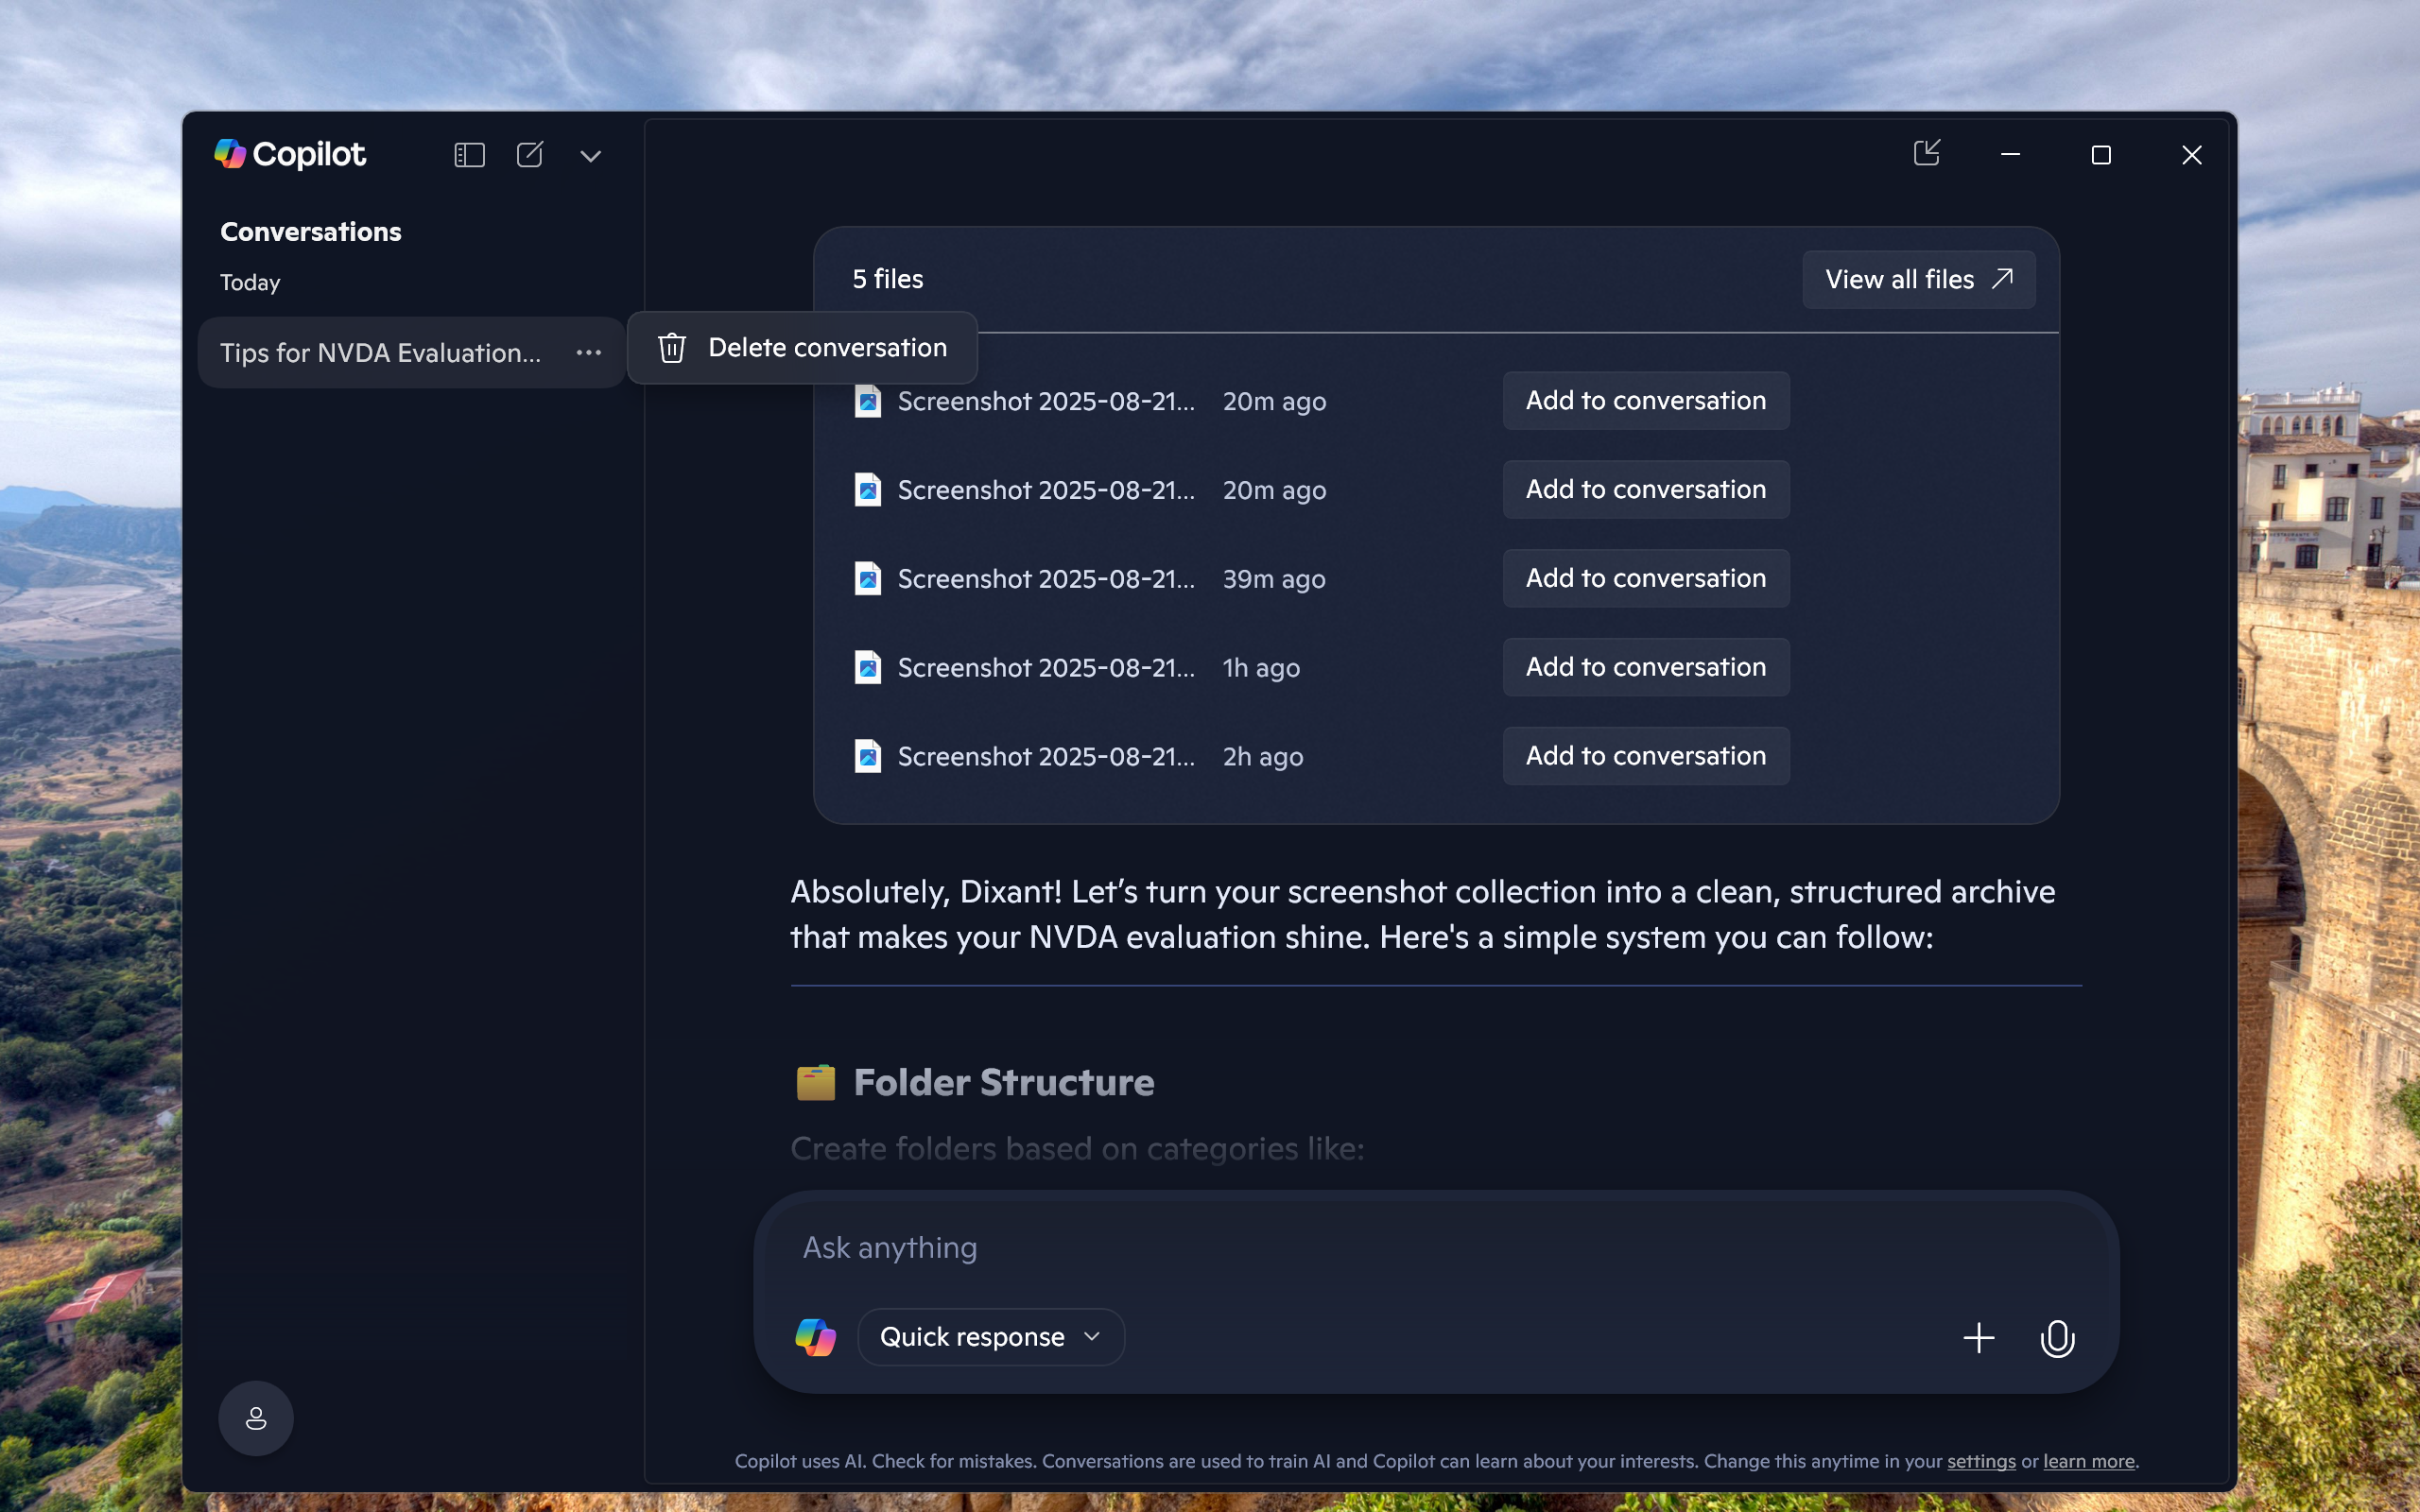
UI elements on screen:
"Desktop - window"
"window"
"Taskbar - pane"
"pane"
"pane"
"Running applications - pane"
"Copilot - window"
"System - menu bar - Contains commands to manipulate the window"
"System - menu item"
"Copilot - pane"
"Non Client Input Sink Window - window"
"Non Client Input Sink Window"
"AppWindow Custom Title Bar - pane"
"Minimize - button"
"Maximize - button"
"Close - button"
"pane"
"pane"
"window"
"pane"
"Conversation History - list"
"Conversations - text"
"Today - grouping"
"Today - text"
"Tips for NVDA Evaluation Screenshots Collection - list item"
"Tips for NVDA Evaluation Screenshots Collection - grouping"
"More actions - button"
"Account - button - Collapsed"
" - text"
"list"
"CopilotNative.PlatformSdk.Models.Cards.SearchResultsCardAbsolutely, Dixant! Let’s turn your scree..."
"grouping"
"list item"
"File search item total count - text"
"View all files in file explorer - button"
"View all files - text"
" - text"
"File search results - list"
"File item Screenshot 2025-08-21 214029.png 20m ago - list item"
"File item Screenshot 2025-08-21 214016.png 20m ago - list item"
"File item Screenshot 2025-08-21 212154.png 39m ago - list item"
"File item Screenshot 2025-08-21 205340.png 1h ago - list item"
"File item Screenshot 2025-08-21 201716.png 2h ago - list item"
"list item"
"Absolutely, Dixant! Let’s turn your screenshot collection into a clean, structured archive that m..."
"Copilot uses AI. Check for mistakes. Conversations are used to train AI and Copilot can learn abo..."
"settings - link"
"learn more - link"
"Ask anything - edit - This is a multi-line text box."
"Ask anything - edit"
"pane"
"Ask anything - text"
"Copilot - button"
"graphic"
"Open chat mode menu - combo box - Quick response"
"Quick response - text"
"More options - button"
" - text"
"Talk to Copilot - button"
" - text"
"Copilot - graphic"
"Close sidebar - button"
" - text"
"New conversation - button"
" - text"
"More actions - button"
" - text"
"Open quick view - button"
" - text"
"System - menu bar"
"System - menu item"
"window"